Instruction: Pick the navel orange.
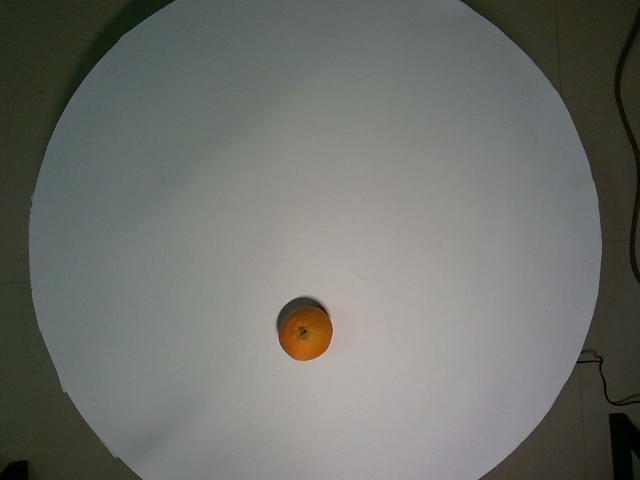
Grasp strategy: vertical